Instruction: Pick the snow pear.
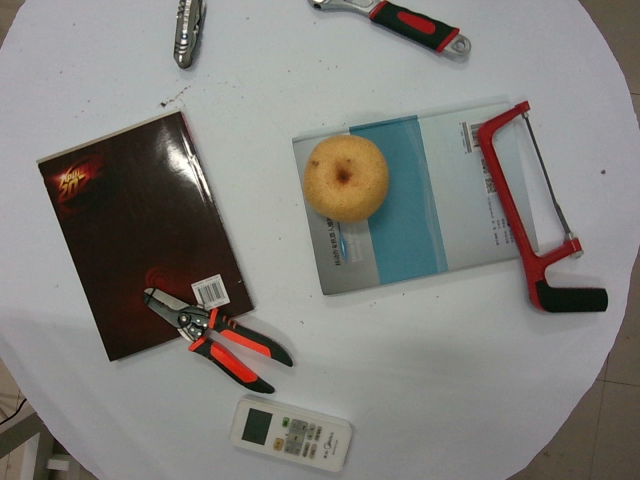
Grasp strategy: vertical